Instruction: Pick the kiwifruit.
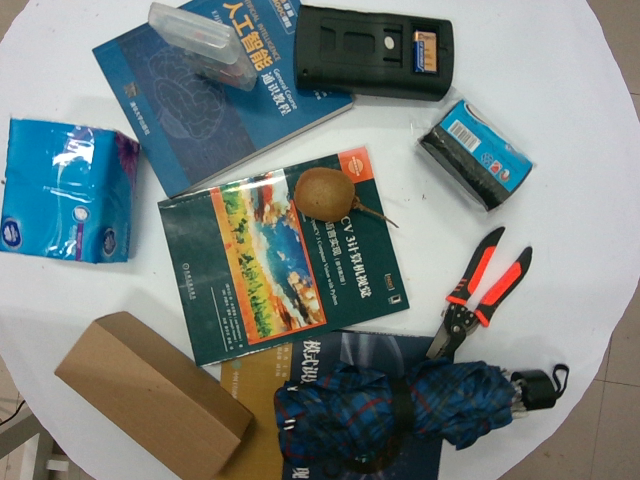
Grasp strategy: vertical